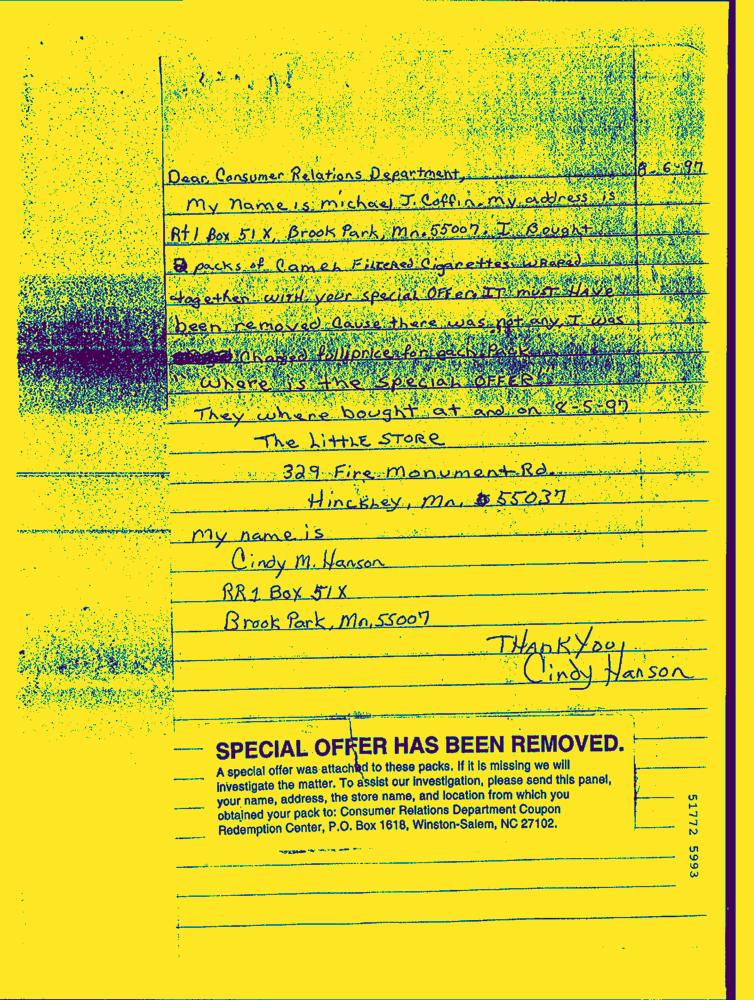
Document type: Hand-Written